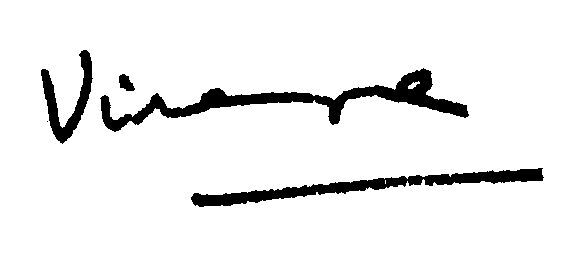
Signature of: michel virenque